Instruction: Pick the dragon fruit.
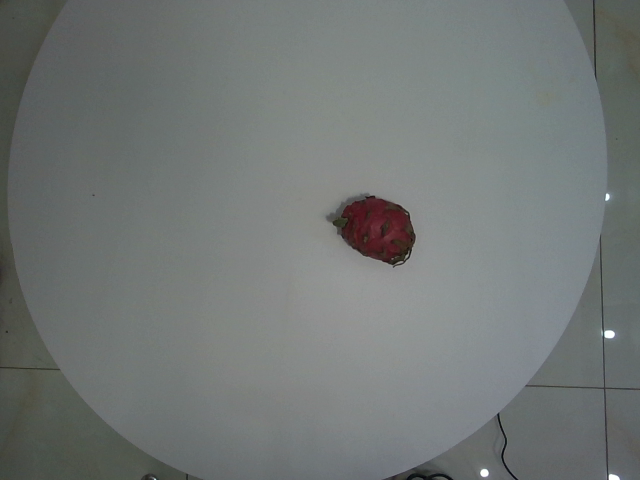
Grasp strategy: vertical